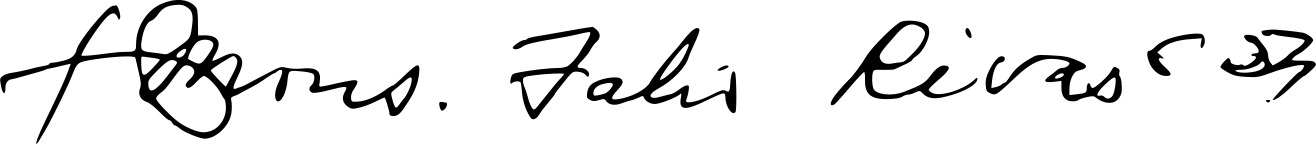
Signature of: fabio mamerto rivas santos